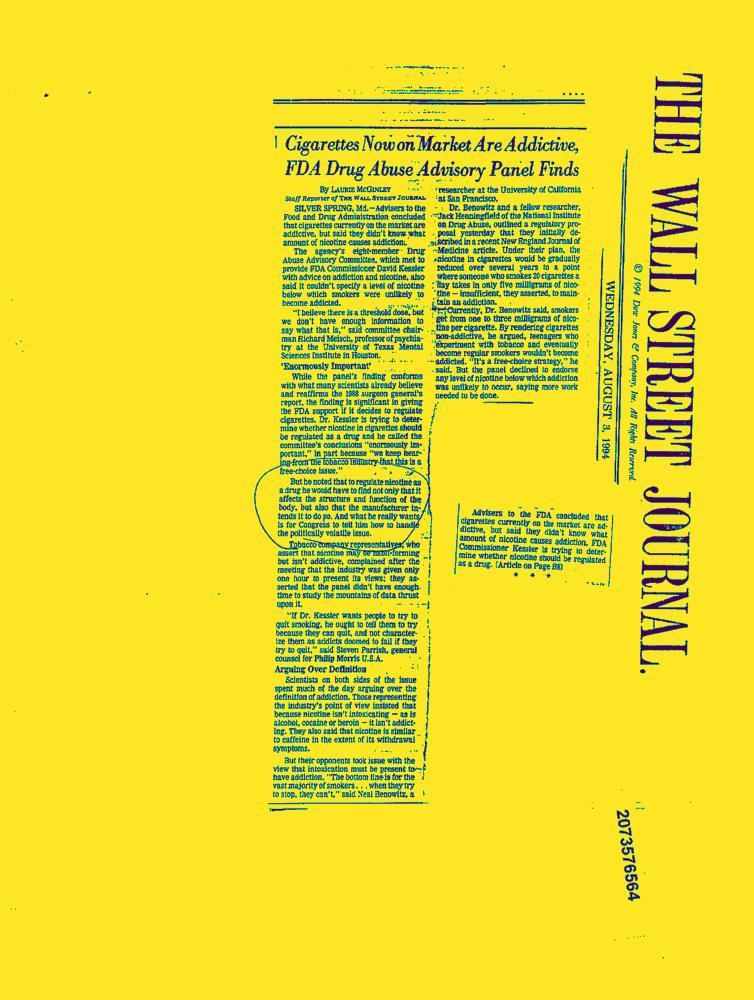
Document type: News-Article